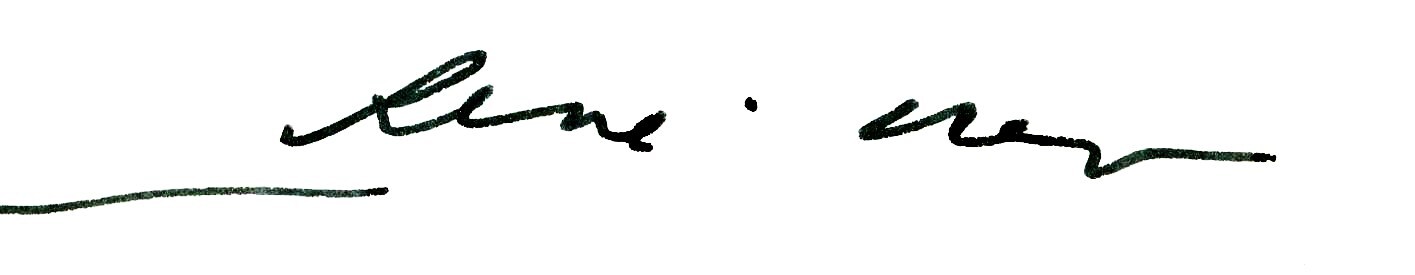
Signature of: rené char